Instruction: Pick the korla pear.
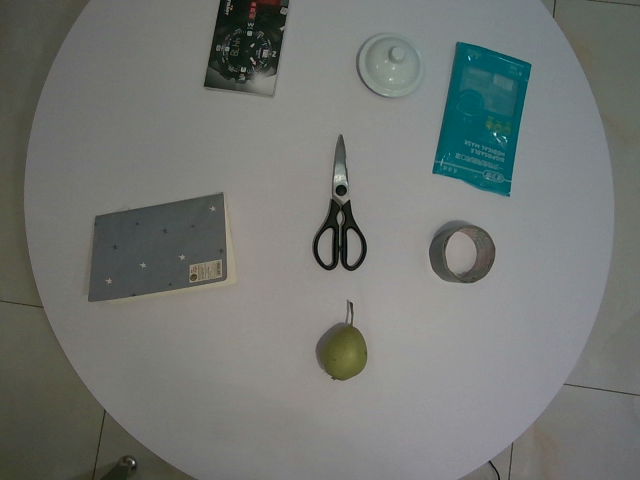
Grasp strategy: vertical